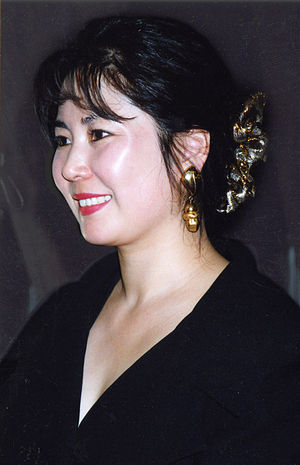
English: Jia Lu in 2008